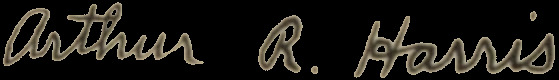
Signature of: arthur harris